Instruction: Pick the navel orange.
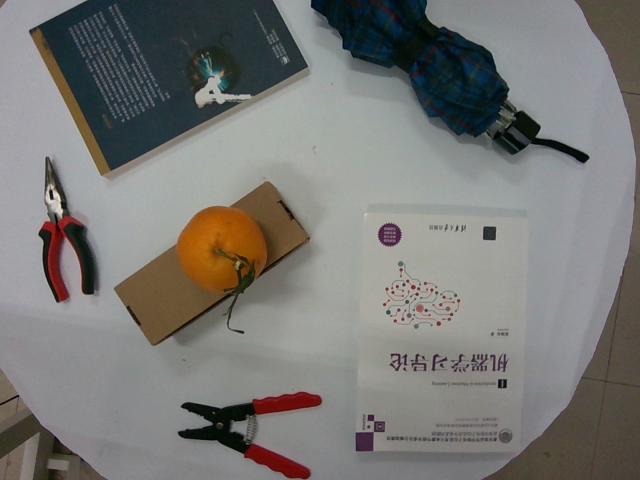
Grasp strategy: vertical